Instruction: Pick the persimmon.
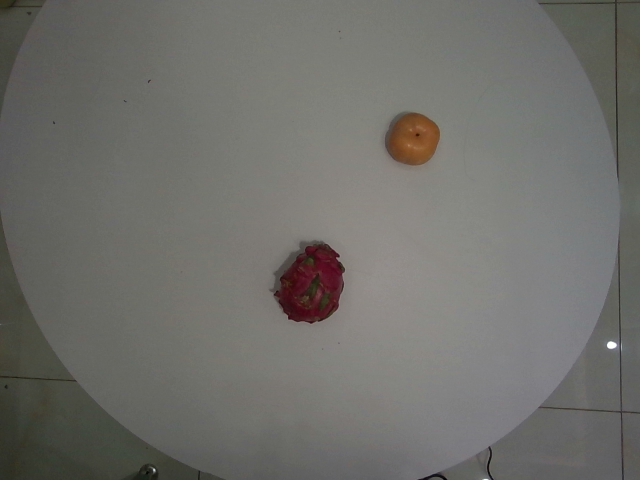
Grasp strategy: vertical